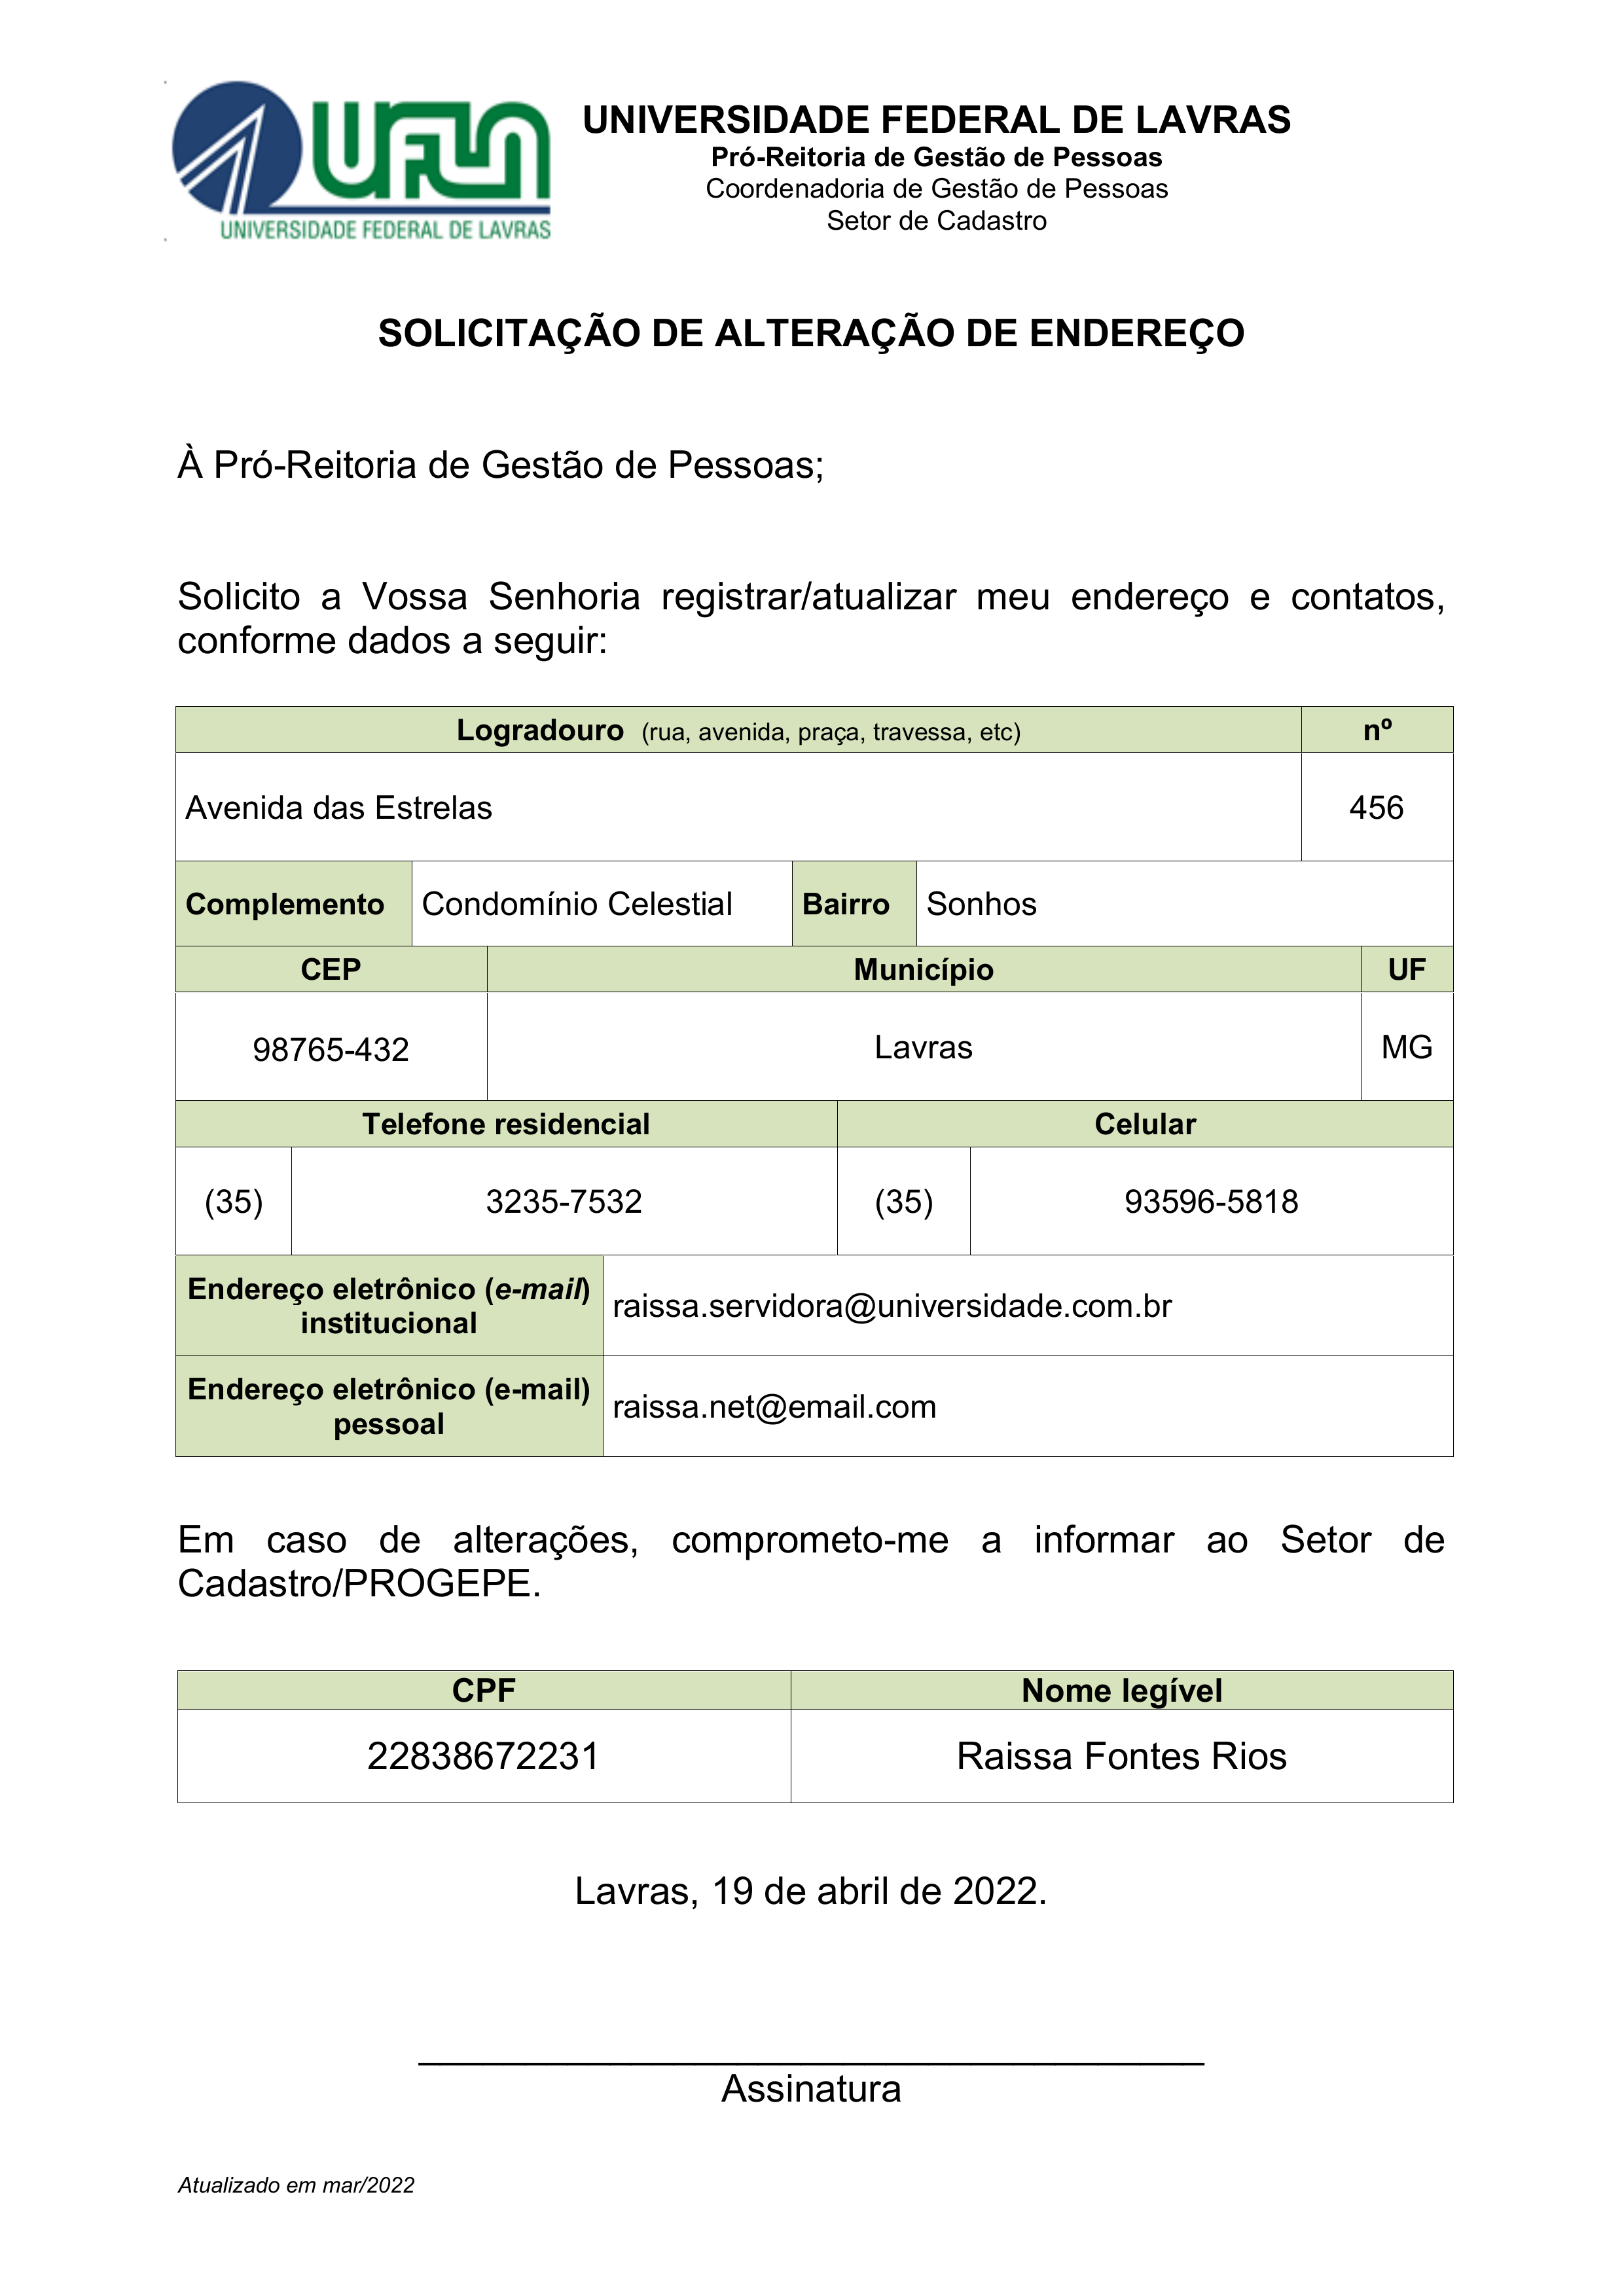
UFLA
UNIVERSIDADE FEDERAL DE LAVRAS
Pró-Reitoria de Gestão de Pessoas
Coordenadoria de Gestão de Pessoas
Setor de Cadastro
UNIVERSIDADE FEDERAL DE LAVRAS
SOLICITAÇÃO DE ALTERAÇÃO DE ENDEREÇO
À Pró-Reitoria de Gestão de Pessoas;
Solicito a Vossa Senhoria registrar/atualizar meu endereço e contatos, conforme dados a seguir:
Logradouro (rua, avenida, praga, travessa, etc)
Avenida das Estrelas
nº
456
Complemento
Condominio Celestial
Bairro
Sonhos
CEP
98765-432
Município
Lavras
UF
MG
Telefone residencial
(35)
3235-7532
Celular
(35)
93596-5818
Endereço eletrônico (e-mail) institucional
raissa.servidora@universidade.com.br
Endereço eletrônico (e-mail) pessoal
raissa.net@email.com
Em caso de alterações, comprometo-me a informar ao Setor de Cadastro/PROGEPE.
CPF
22838672231
Nome legível
Raissa Fontes Rios
Lavras, 19 de abril de 2022.
Assinatura
Atualizado em mar/2022